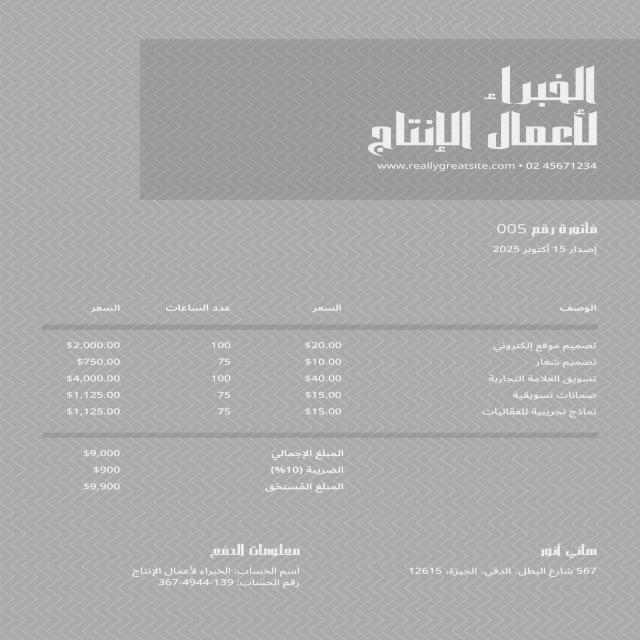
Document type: Invoice